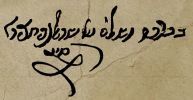
Signature of: baba sali